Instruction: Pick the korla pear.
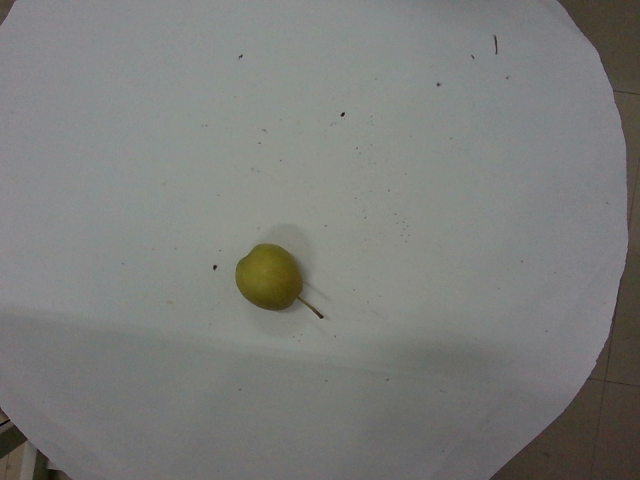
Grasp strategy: vertical